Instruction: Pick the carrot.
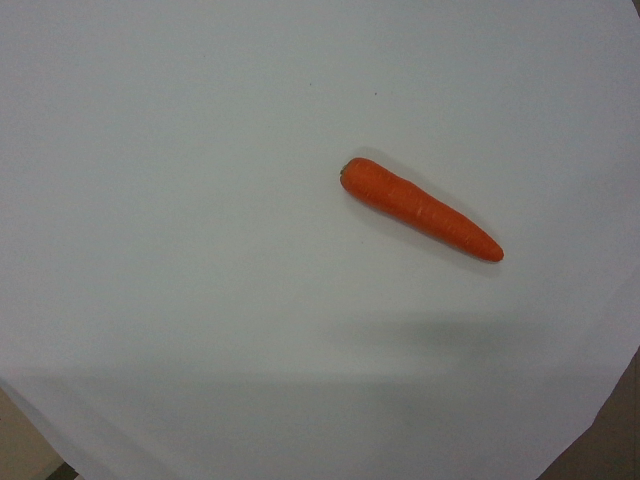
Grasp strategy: vertical